Question: In what way does the history help explain the case?
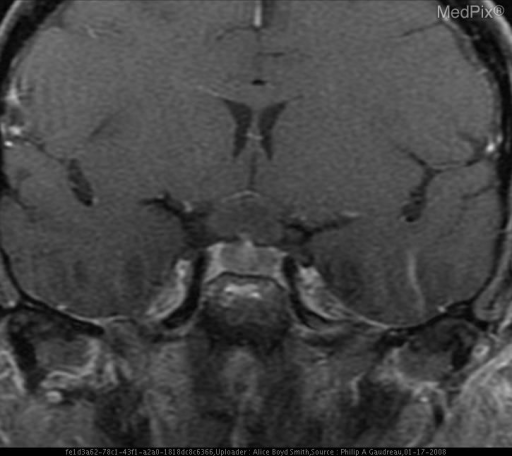
Answer: The patient's history of The patient presented with a history of slowly progressive decreased visual acuity. is key in understanding the case.